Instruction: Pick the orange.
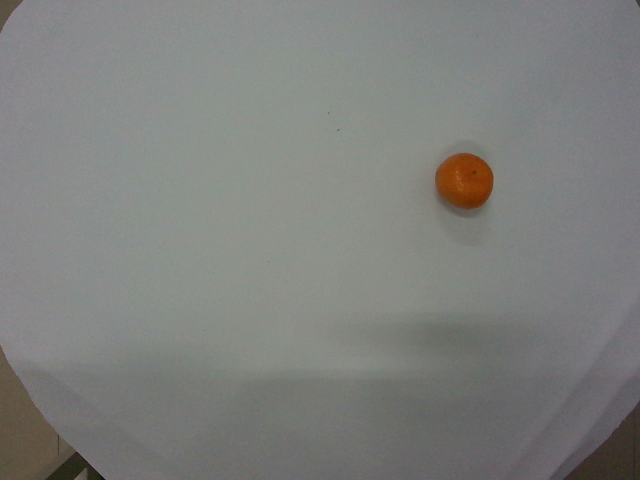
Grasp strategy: vertical